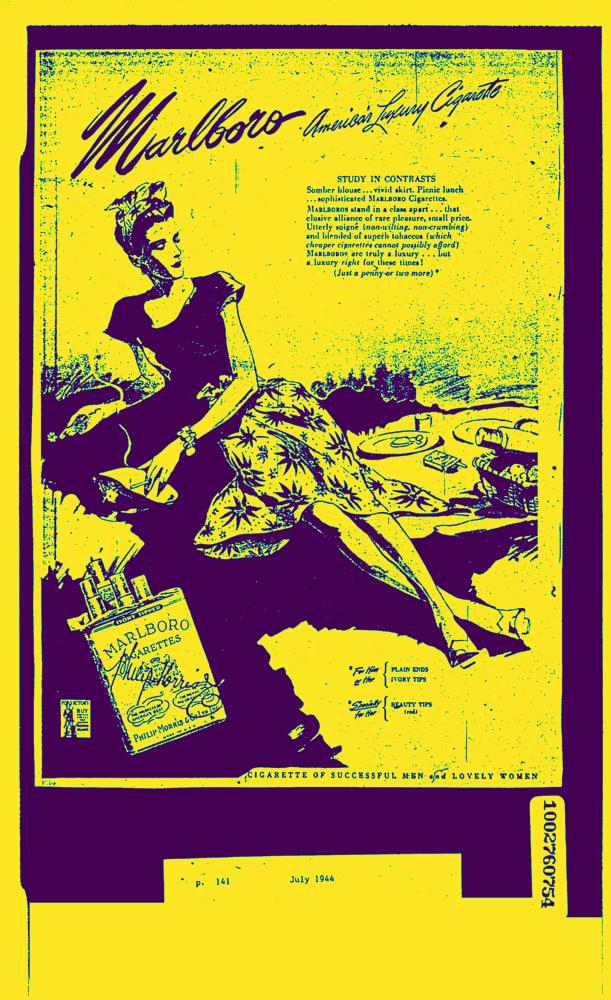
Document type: AD